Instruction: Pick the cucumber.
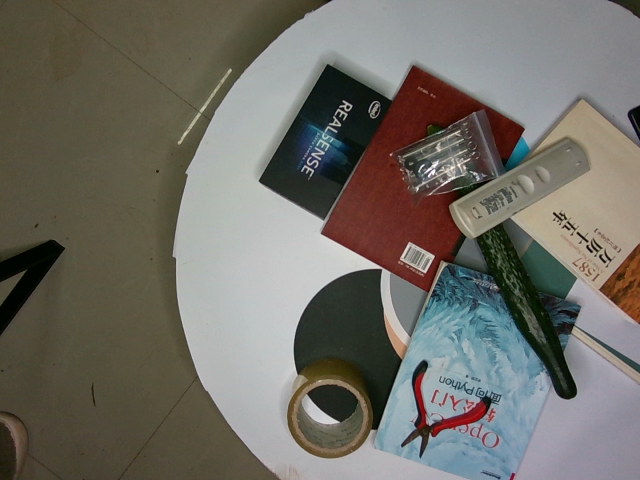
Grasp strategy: vertical